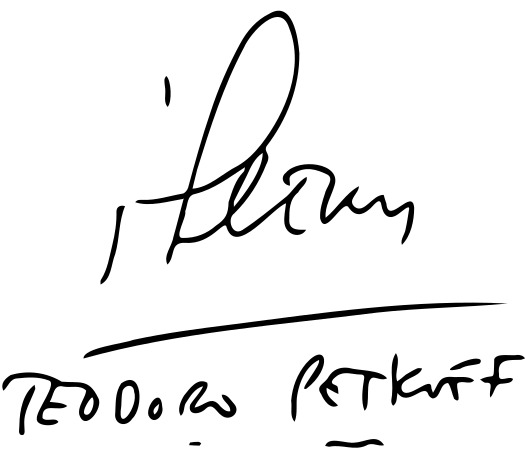
Signature of: teodoro petkoff